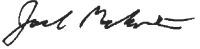
Signature of: joel mcentire